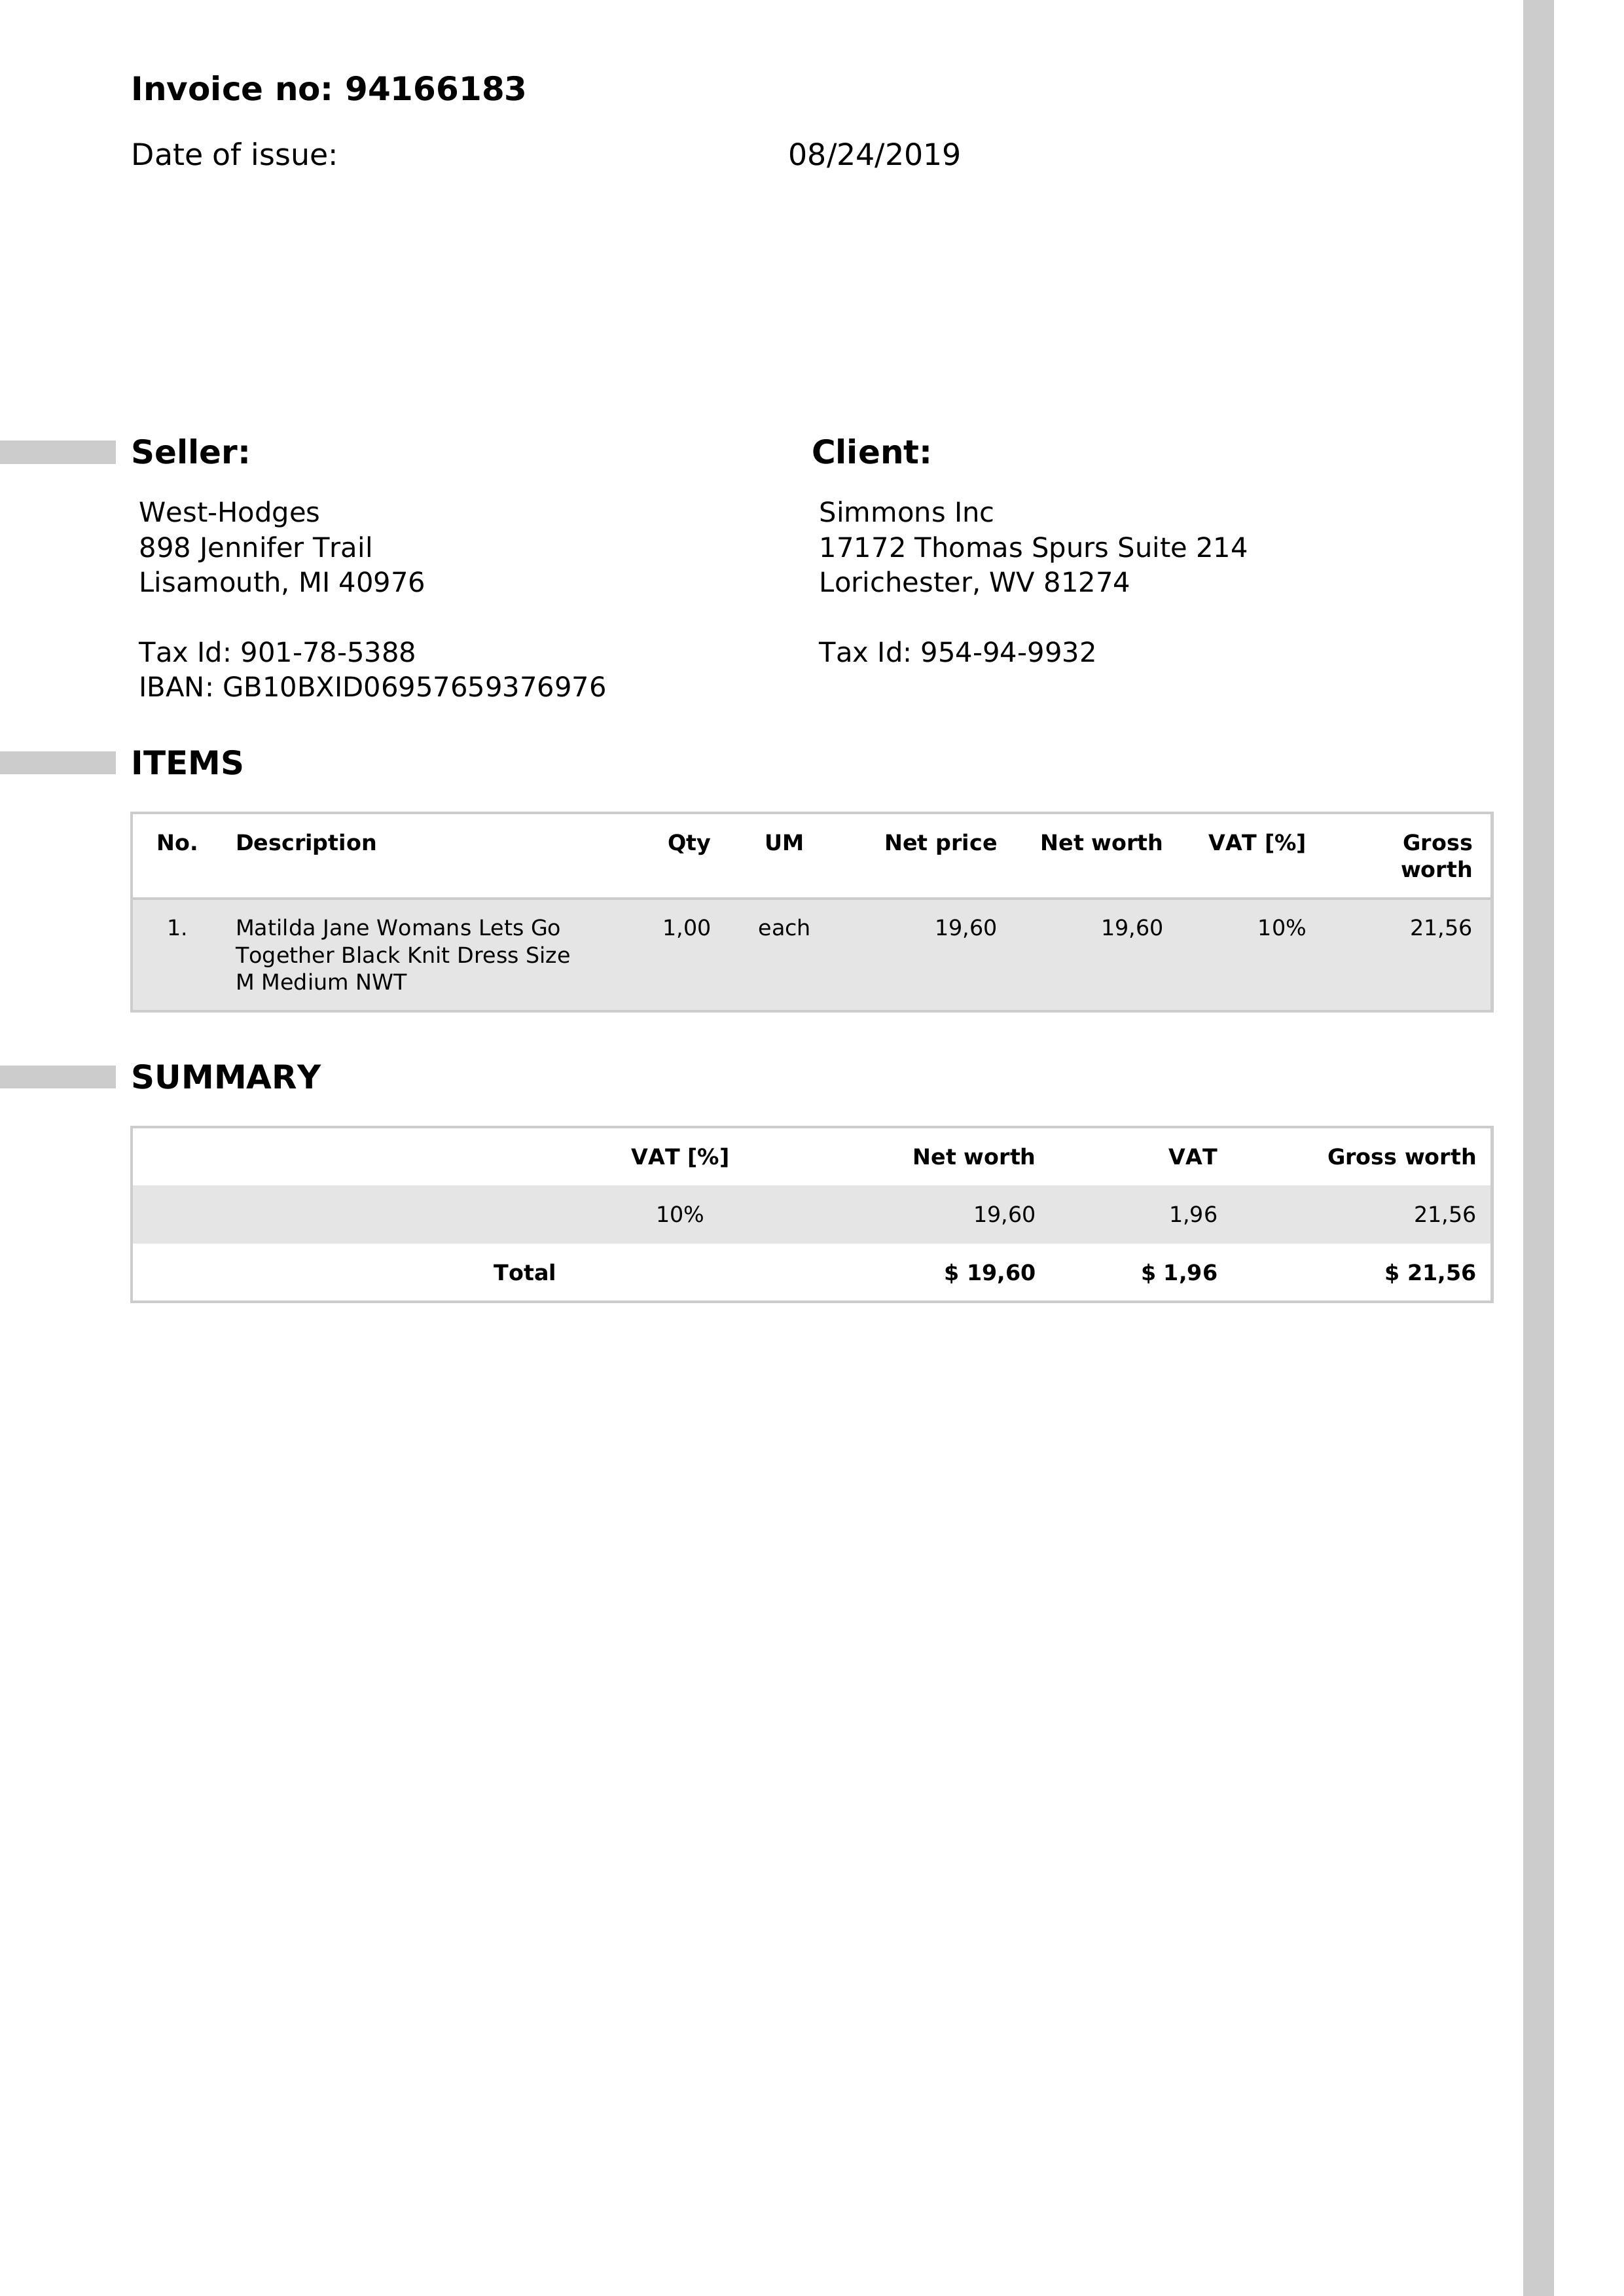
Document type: Invoice